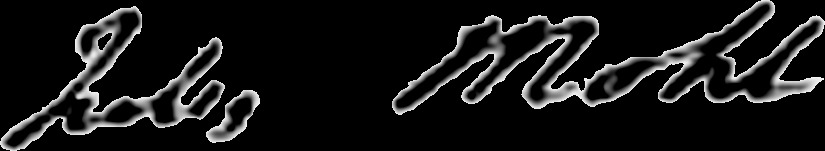
Signature of: julius von mohl